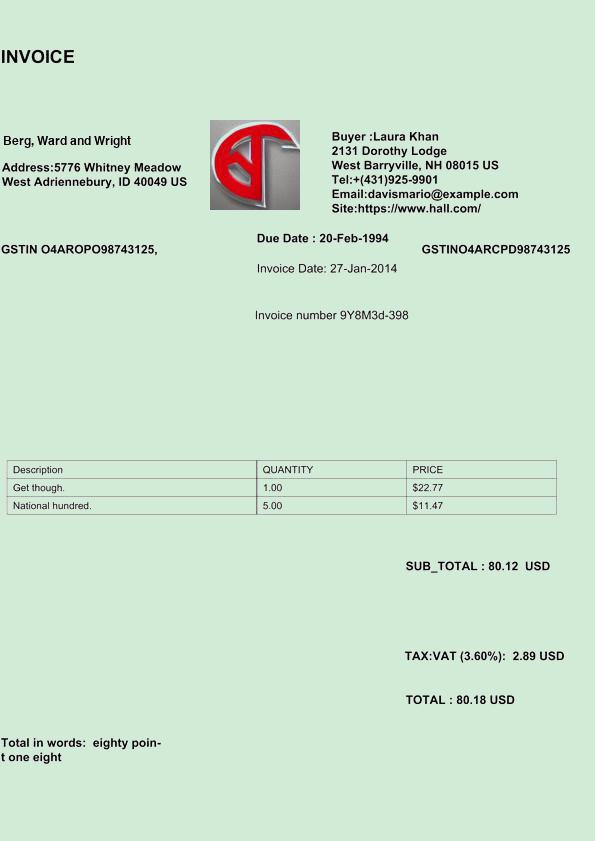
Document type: Invoice